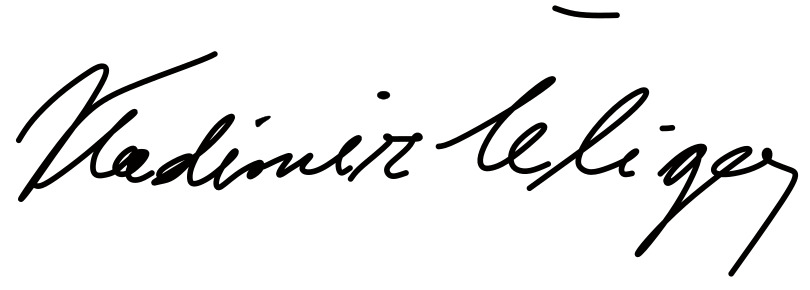
Signature of: vladimir čeligoj